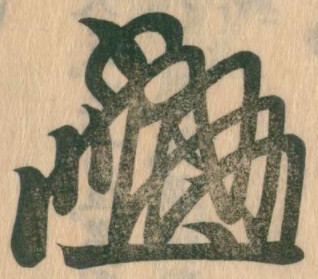
Signature of: konoe sakihisa